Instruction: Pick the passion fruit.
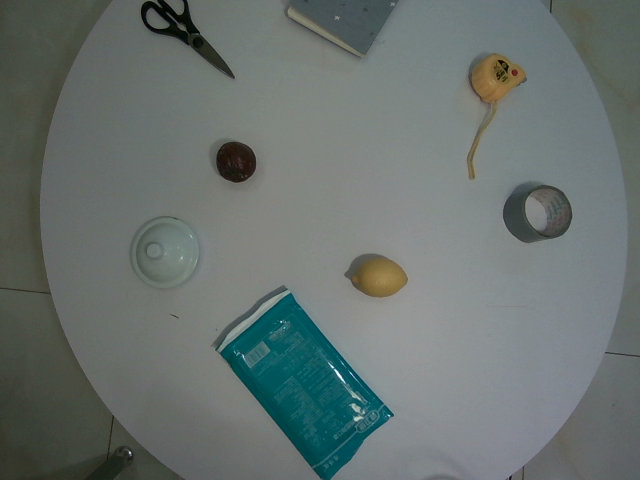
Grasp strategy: vertical